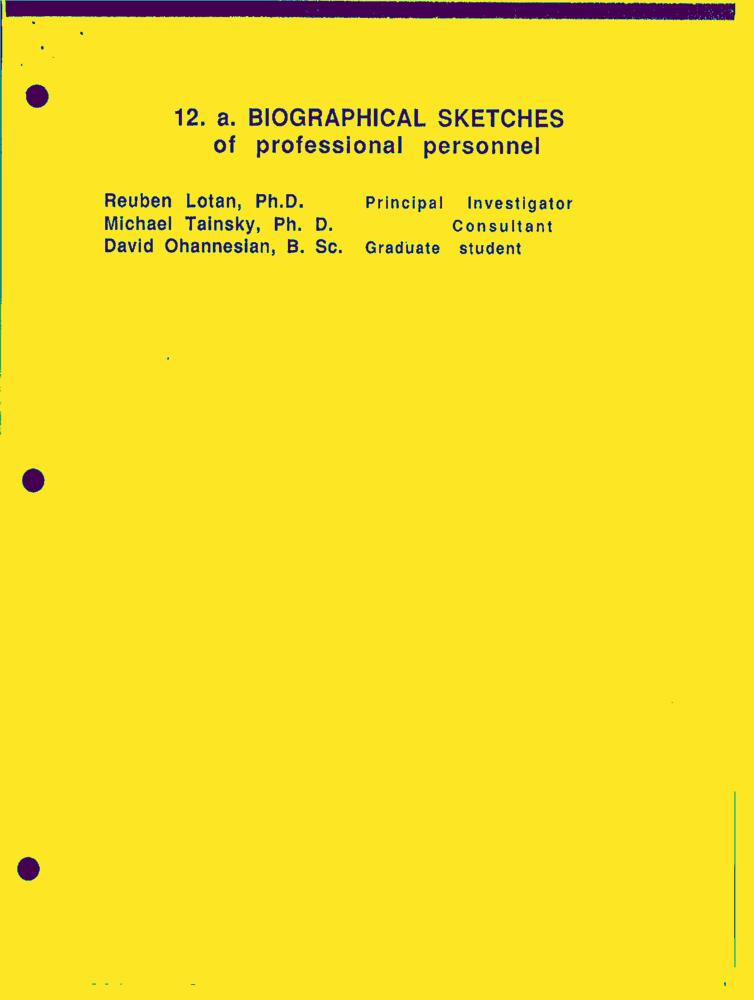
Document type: Resume-Doc